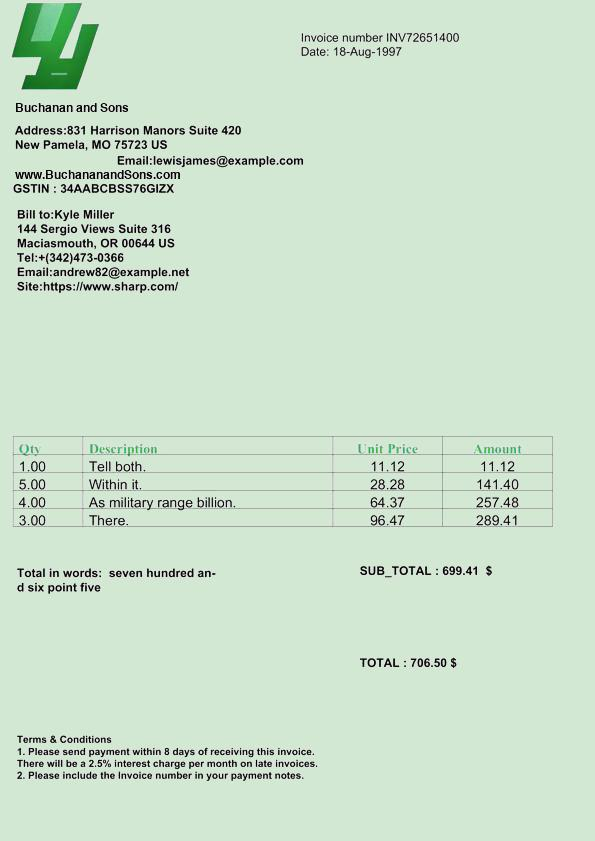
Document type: Invoice